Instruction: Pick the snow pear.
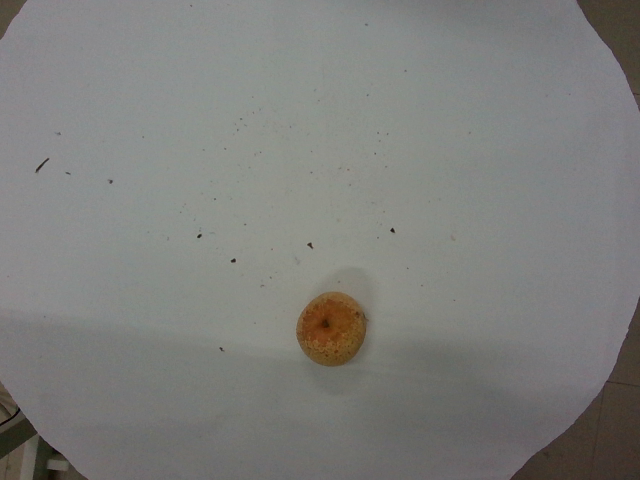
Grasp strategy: vertical